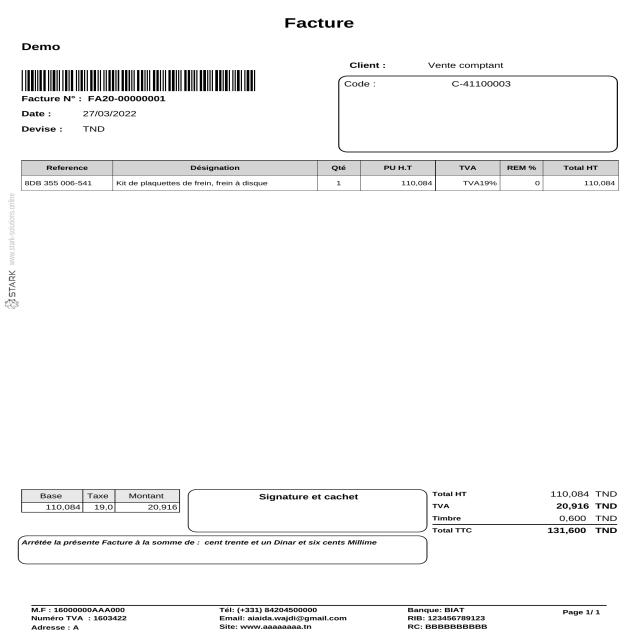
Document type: Invoice